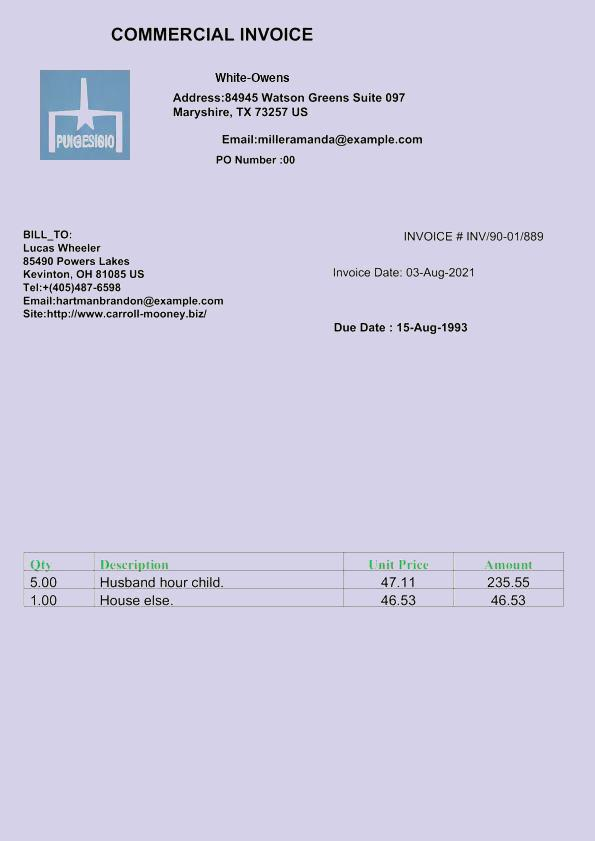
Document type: Invoice